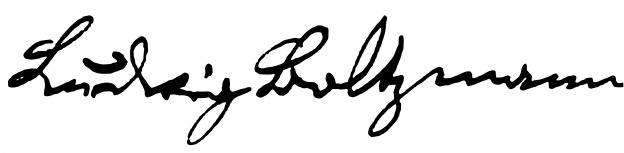
Signature of: ludwig boltzmann